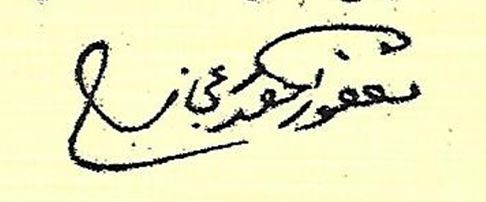
Signature of: maghfoor ahmad ajazi